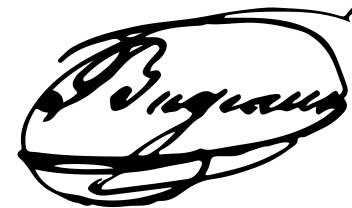
Signature of: thomas robert bugeaud